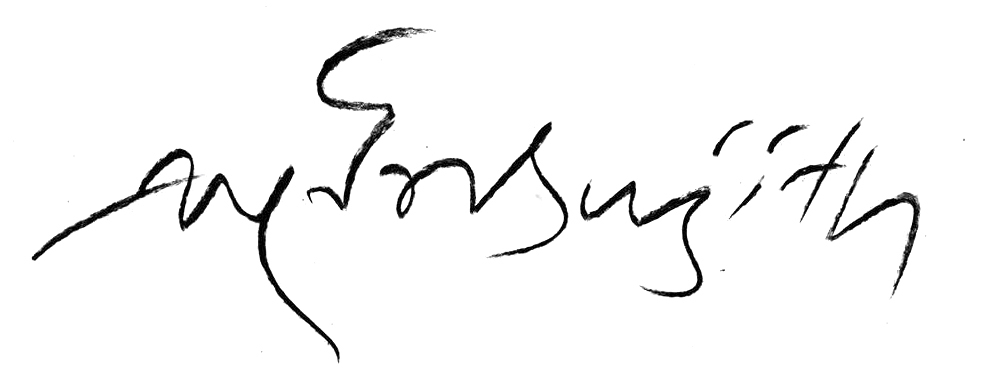
Signature of: sujith ratnayake